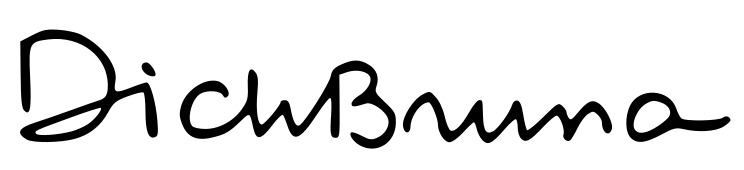
Signature of: dick bruna